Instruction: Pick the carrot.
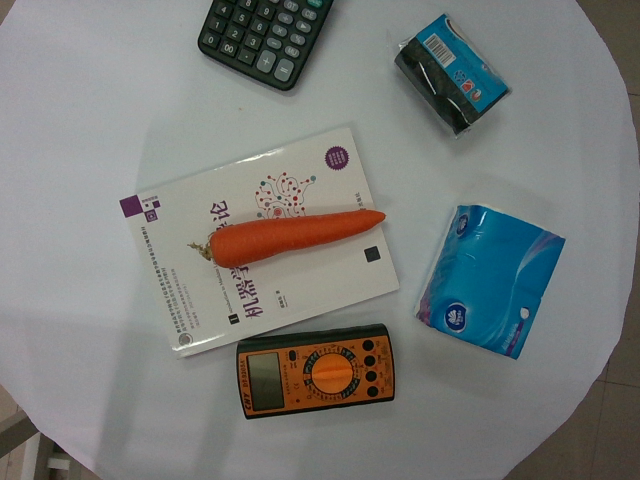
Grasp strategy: vertical